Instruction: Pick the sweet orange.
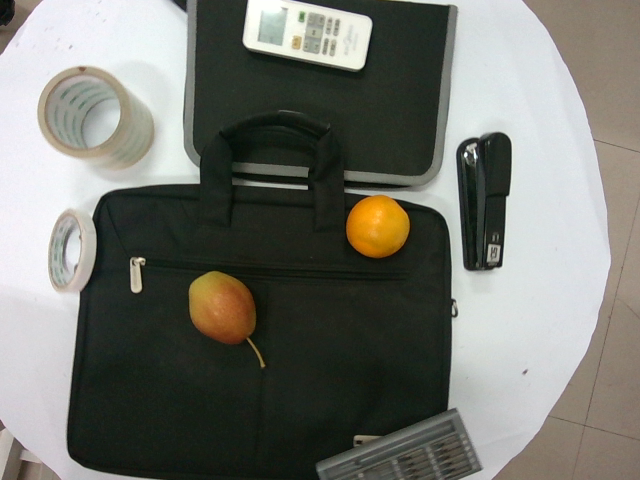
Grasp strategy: vertical